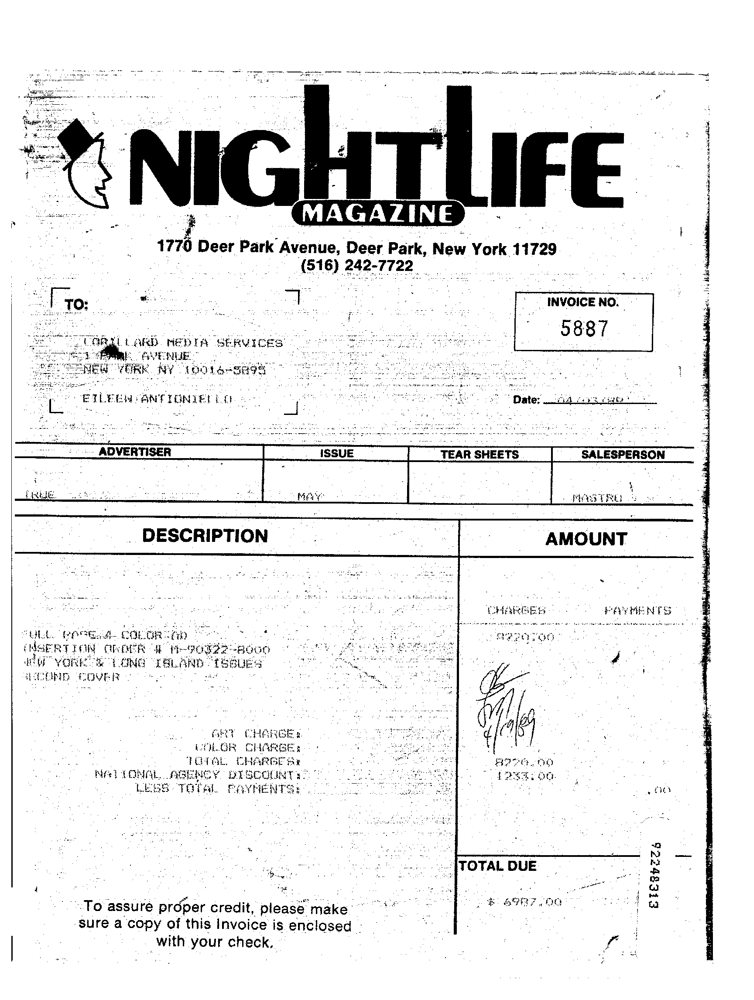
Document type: Invoice